Question: By what date must an appeal be filed according to the document?
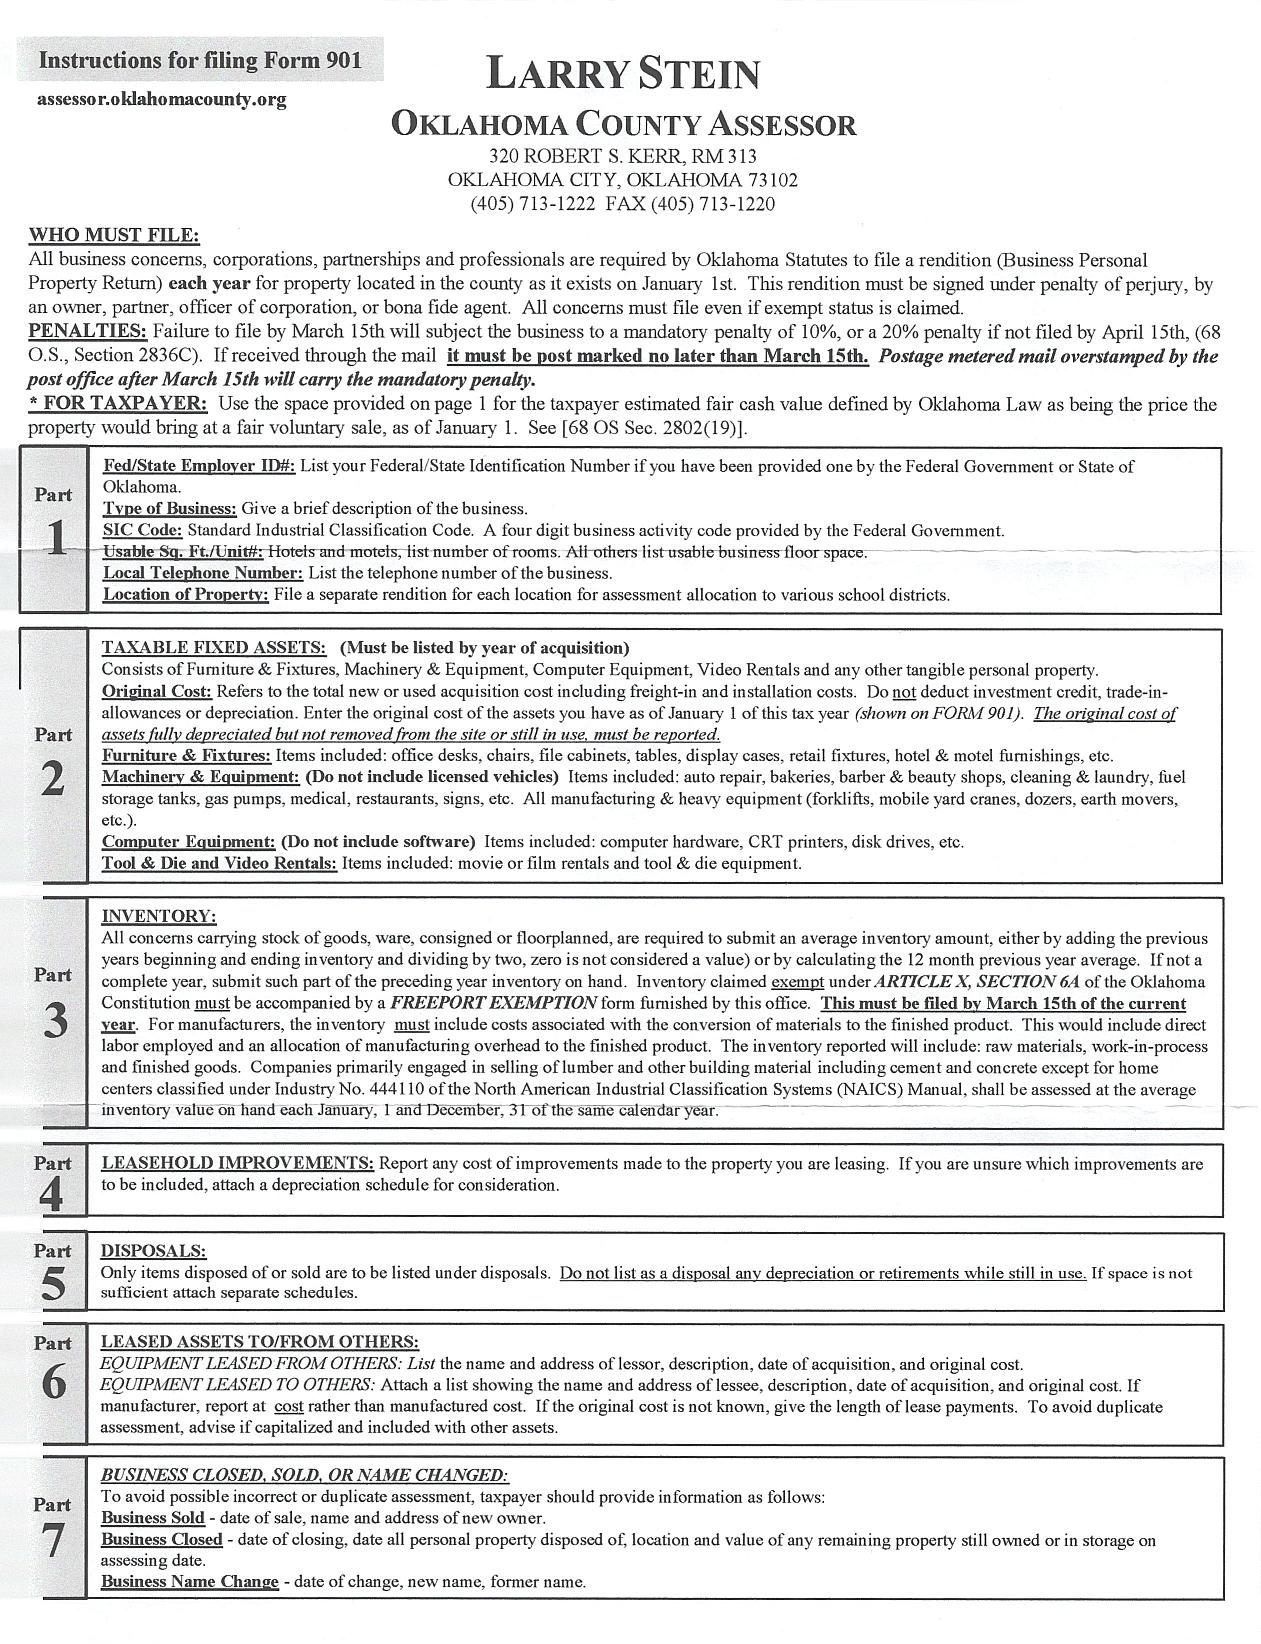
Answer: "April 15th"